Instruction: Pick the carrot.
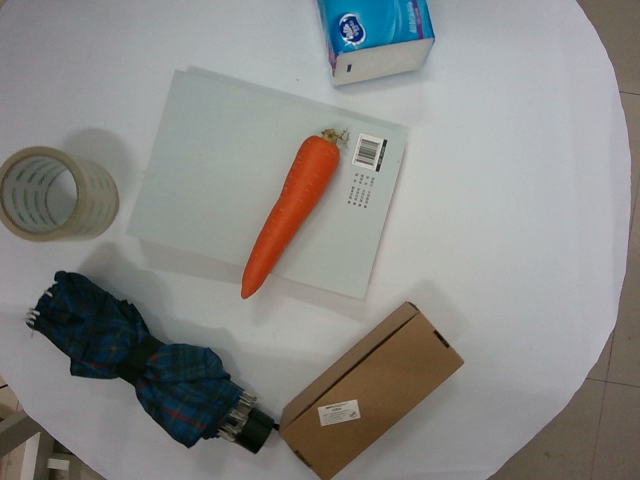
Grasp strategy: vertical